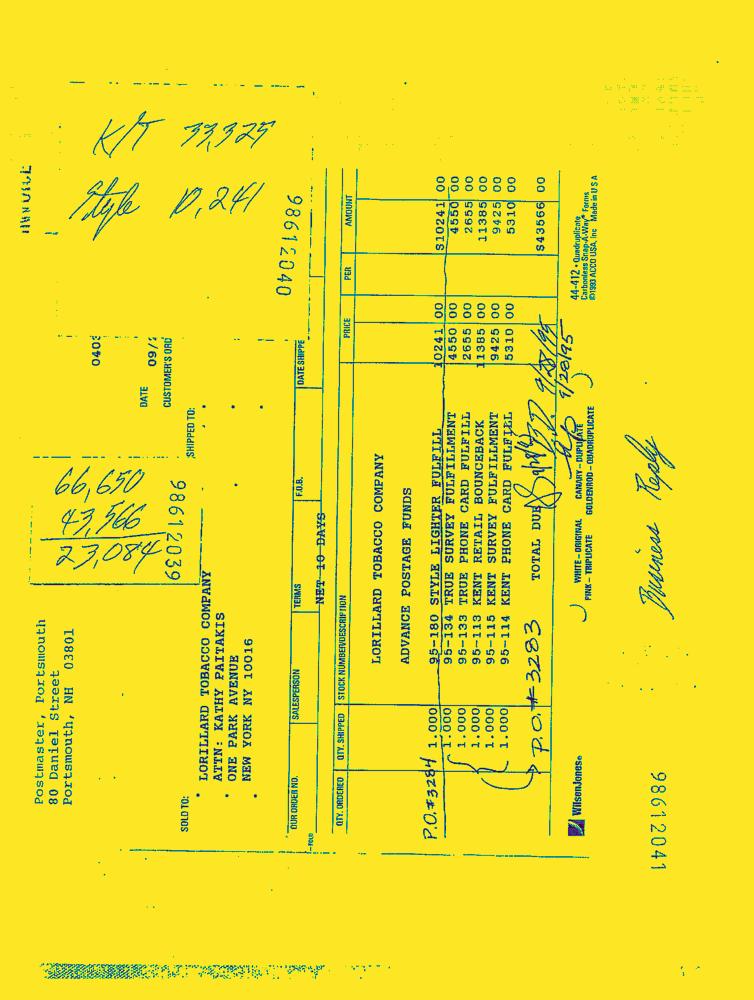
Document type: Invoice-Doc